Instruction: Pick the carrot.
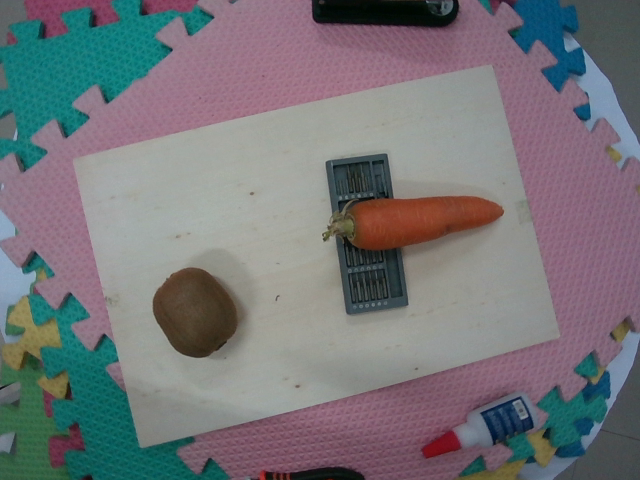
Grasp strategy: vertical